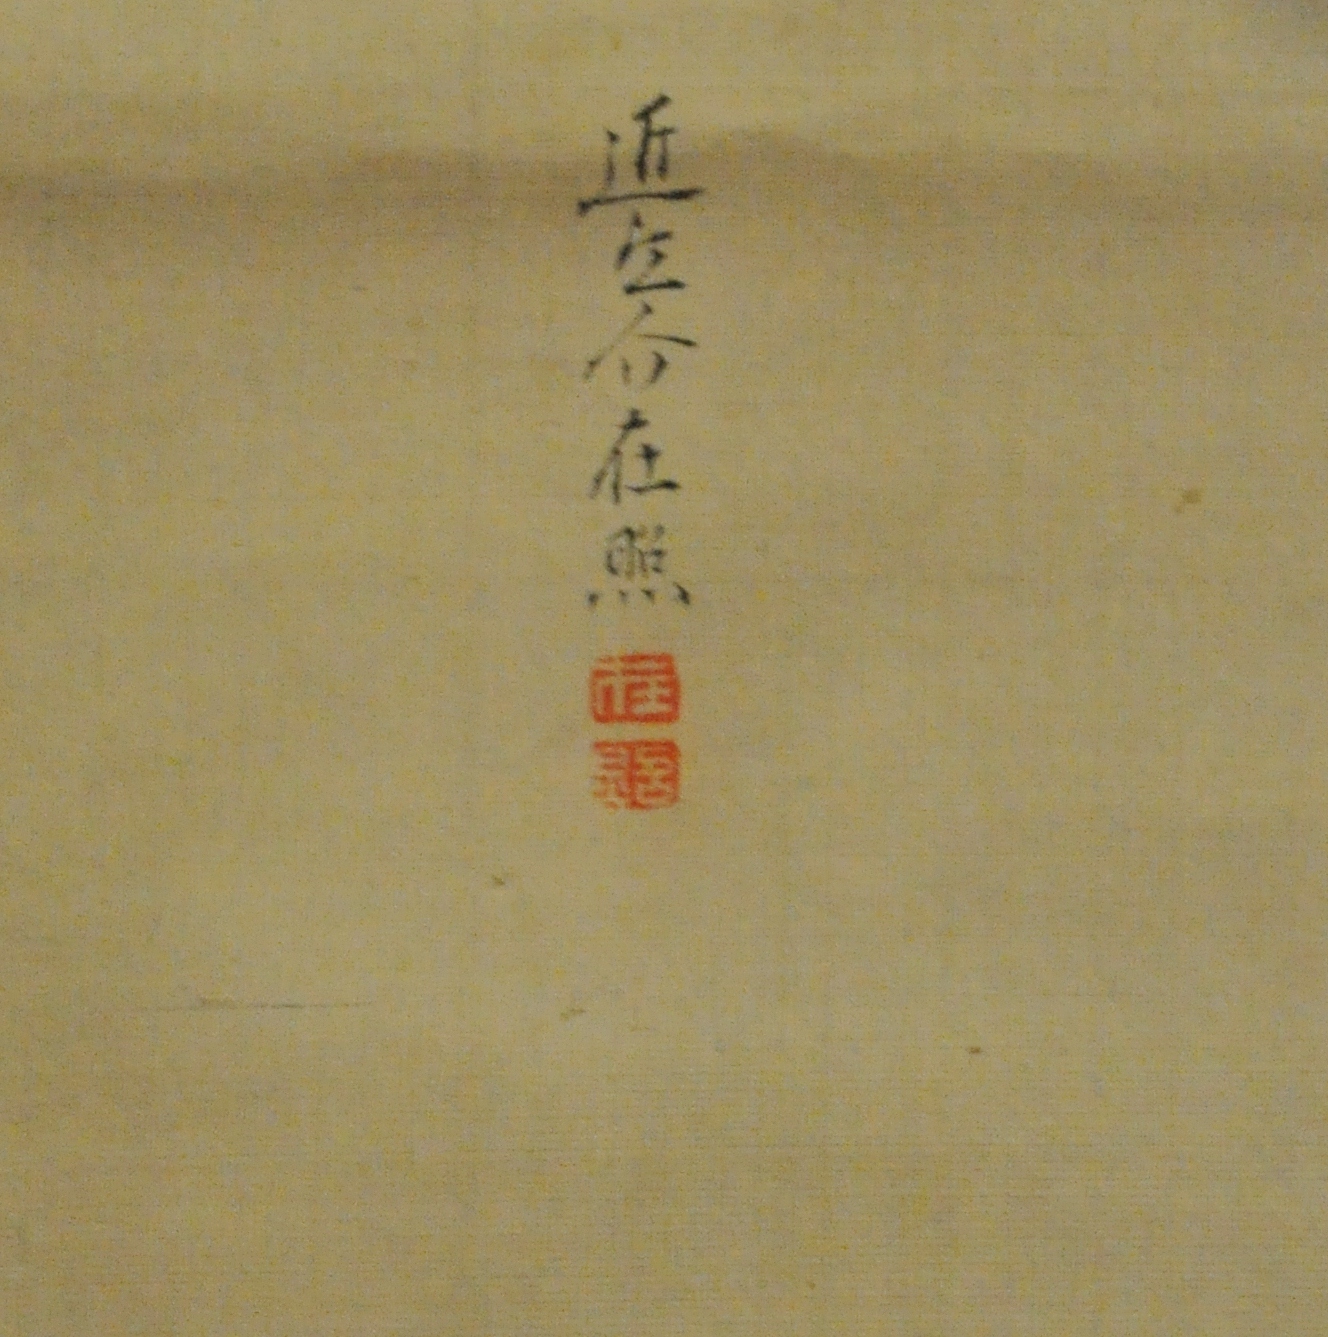
Signature of: hara zaishō